Question: What might the diagnosis be?
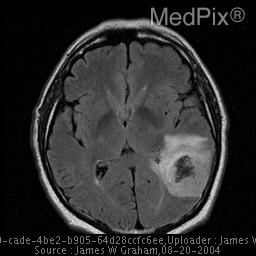
Answer: The possible diagnosis includes DDx: The primary differential for most brain lesions is metastatic disease vs. primary malignancy vs infection (abscess). A mnemonic for ring enhancing lesions is MAGICAL DR:

Metastatic Disease – may favor due to multiplicity and
  hemorrhage
Abscess/Cerebritis – hemorrhage would be atypical,and
  not febrile
GBM – multicentric GBM also common, and can hemorrhage
Ischemic: Hemorrhagic stroke – despite known
  hypertension, unlikely to have defined enhancing
  tissue
Contusion – no history of trauma, and unlikely with
  enhancing soft tissue mass
AIDs: Toxo – no history to suggest
Lymphoma – would be atypical in an otherwise healthy
  individual
Demylinating Disease – hemorrhage would be
  uncharateristic, and not comon
Radiation Necrosis – no history of radiation therapy.